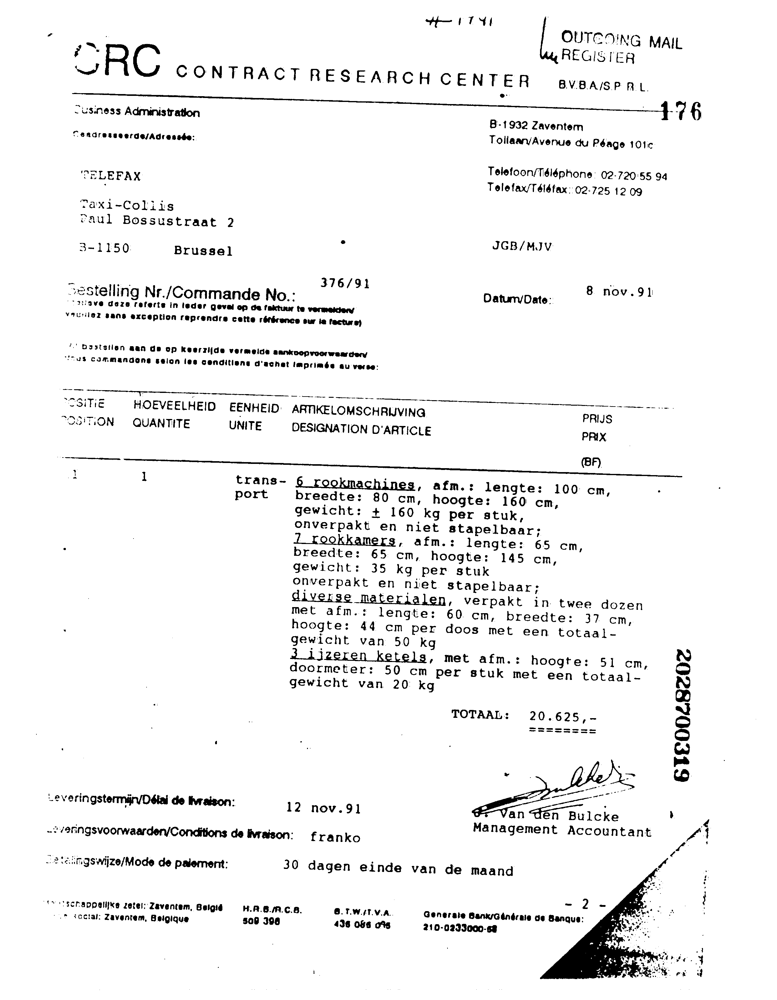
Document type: Invoice